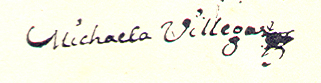
Signature of: micaela villegas la perricholi